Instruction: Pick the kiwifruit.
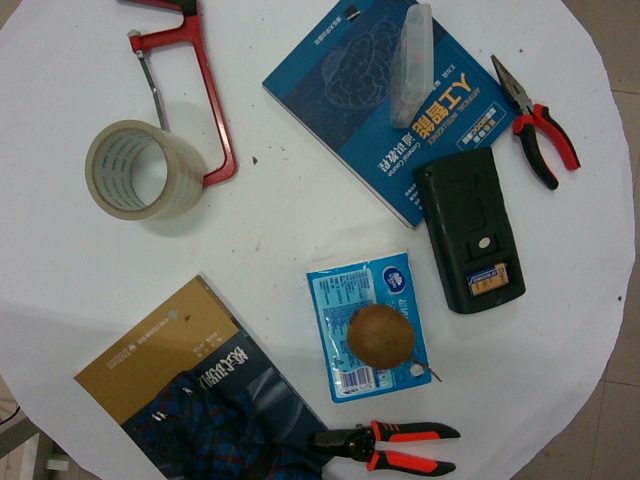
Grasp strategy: vertical